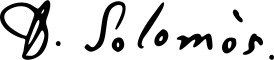
Signature of: dionysios solomos